Patient: Male, age 58
A 58-year-old male patient complained abdominal discomfort for 2 months. He went to his local hospital and was diagnosed with HCC and Barcelona Clinic Liver Cancer (BCLC) stage C in March 2020. Then, transcatheter arterial chemoembolization (TACE) was performed.
In order to seek further diagnosis and treatment, he went to our hospital and was admitted in April 2020. He had a history of hepatitis B. On admission, physical examination showed tenderness over the right upper region area with a 5 cm palpable abdominal mass below the xiphoid process. Laboratory data were recorded as follows: alanine aminotransferase (ALT): 36 IU/L, aspartate transaminase (AST): 81 IU/L, albumin (ALB): 22.7 g/L, total bilirubin (TBIL): 9.7 mumol/L, prothrombin time (PT): 11.5 s, and HBV-DNA: 6.83 x 102 IU/ml. Among the tumor markers, alpha fetoprotein (AFP) was significantly elevated (1,649.0 mug/L), carbohydrate antigen 125 (CA125) was sightly increased (113.0 kU/L), and carcinoembryonic antigen (CEA) and carbohydrate antigen 199 (CA199) were normal. The cirrhosis was classified as Child-Pugh 7 and ALBI grade 3. The enhanced CT revealed small nodules in the middle and lower lobes of the lungs that were considered lung metastases, the tumor in the left lobe of the liver was considered HCC with multiple metastases in the right lobe of the liver, and tumor thrombosis was present in the left portal vein (Figure 1). The magnetic resonance imaging (MRI) showed the tumor in the left lobe of the liver with multiple metastases in the right lobe of the liver, and with tumor thrombosis in the left portal vein (Figure 2).
1. After MDT discussion, HCC with BCLC stage C and portal vein tumor thrombus (PVTT) classified VP3 and Cheng's type II was diagnosed, and we believe that radical surgical resection was impossible due to the low residual liver volume and lung metastases. He finally received conversion therapy. The procedure details are as follows: The patient received two cycles of transcatheter arterial embolization (TAE), hepatic arterial infusion chemotherapy (HAIC-Folfox) (the HAIC scheme was as follows: We selectively placed a microcatheter into the feeding arteries of the tumor. Then, the microcatheter was connected to the artery infusion pump to perform the following treatment: Day 1: oxaliplatin 85 mg/m2, leucovorin 400 mg/m2, and 5-fluorouracil 400 mg/m2 via intra-arterial infusion; day 2-3: 5-fluorouracil 2,400 mg/m2 via continuous intra-arterial infusion. After HAIC was completed, the catheter was removed, and compression was performed to achieve hemostasis. The patient was treated every 3 weeks), sorafenib (at a dose of 400 mg twice daily), and camrelizumab (200 mg intravenously every 3 weeks). At the end of HAIC treatment, we were disappointed to find that the tumor had rapidly progressed based on the modified Response Evaluation Criteria in Solid Tumors (mRECIST). Then, the patient received drug-eluting TACE (dTACE) once, sorafenib, and camrelizumab in July 2020. A month later, his liver function deteriorated (ALT: 33 IU/L, AST: 329 IU/L, ALB: 24.9 g/L, TBIL: 16.6 mumol/L, PT: 13.4 s, massive ascites), and the cirrhosis was classified as Child-Pugh 9 and ALBI grade 3. We had to interrupt TACE and only gave sorafenib and camrelizumab. Although he received systemic therapy, the tumors still rapidly progressed and we considered the possibility of tumor resistance. Among the tumor markers, AFP was significantly elevated (12,913.0 mug/L). Then, regorafenib (at a dose of 160 mg daily) was given. In September 2020, the patient received conventional TACE (cTACE) once, regorafenib, and camrelizumab. So far, he had received conversion therapy for half a year, and the treatment effect was not satisfactory. He returned to the local hospital to receive regorafenib every day and camrelizumab once every 3 weeks.
Until a year after his initial diagnosis, the patient found that the tumor and lung metastases had shrunk significantly in the local hospital. Then, he was admitted to our hospital again. On admission, physical examination showed no positive signs. Laboratory data were recorded as follows: ALT: 19 IU/L, AST: 27 IU/L, ALB: 34.2 g/L, TBIL: 8.4 mumol/L, and PT: 11.1 s. AFP was negative (8.1 mug/L). The cirrhosis was classified as Child-Pugh 5 and ALBI grade 2. The enhanced CT revealed there were multiple small nodules in both lungs, which were significantly reduced and shrunken compared to the previous CT. The tumor in the left lobe of the liver was significantly reduced, with local enhancement, and lipiodol deposition was seen. Multiple nodules in the right lobe of the liver had shrunk. And tumor thrombus had formed in the left and right branches of the portal vein (Figure 3). Based on these results, we judged that the patient had partial response (PR) and could be treated with radical surgery, according to the response evaluation in the mRECIST criteria. Then he received left hepatectomy, cholecystectomy, and portal vein incision and embolectomy. The pathological examination showed necrosis of a massive HCC with no tumor cells observed on the resection margins, and without metastasis in lymph nodes. The pathological diagnosis showed that the portal vein tumor thrombus had necrotic tissue (Figure 4). In the patient's postoperative maintenance therapy, the patient was given lenvatinib 8 mg orally once a day, and camrelizumab 200 mg intravenously once every 3 weeks. There was no clinical evidence of recurrence at 6 months after the resection. The AFP levels remained within the normal limits (Figure 5).
Keywords: camrelizumab, conversion therapy, hepatocellular carcinoma, operation, portal vein thrombosis (pvtt)
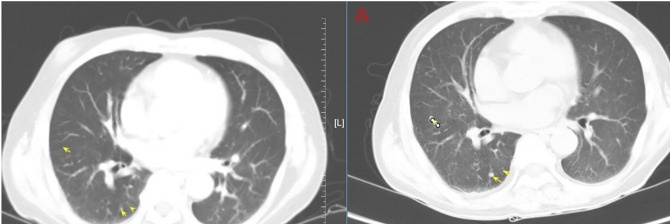
Image caption: Abdominal computed tomography (CT) shows that multiple small nodules in both lungs were significantly reduced and shrunken and the tumor in the liver was significantly reduced. the tumor in the left lobe of the liver shrunk.